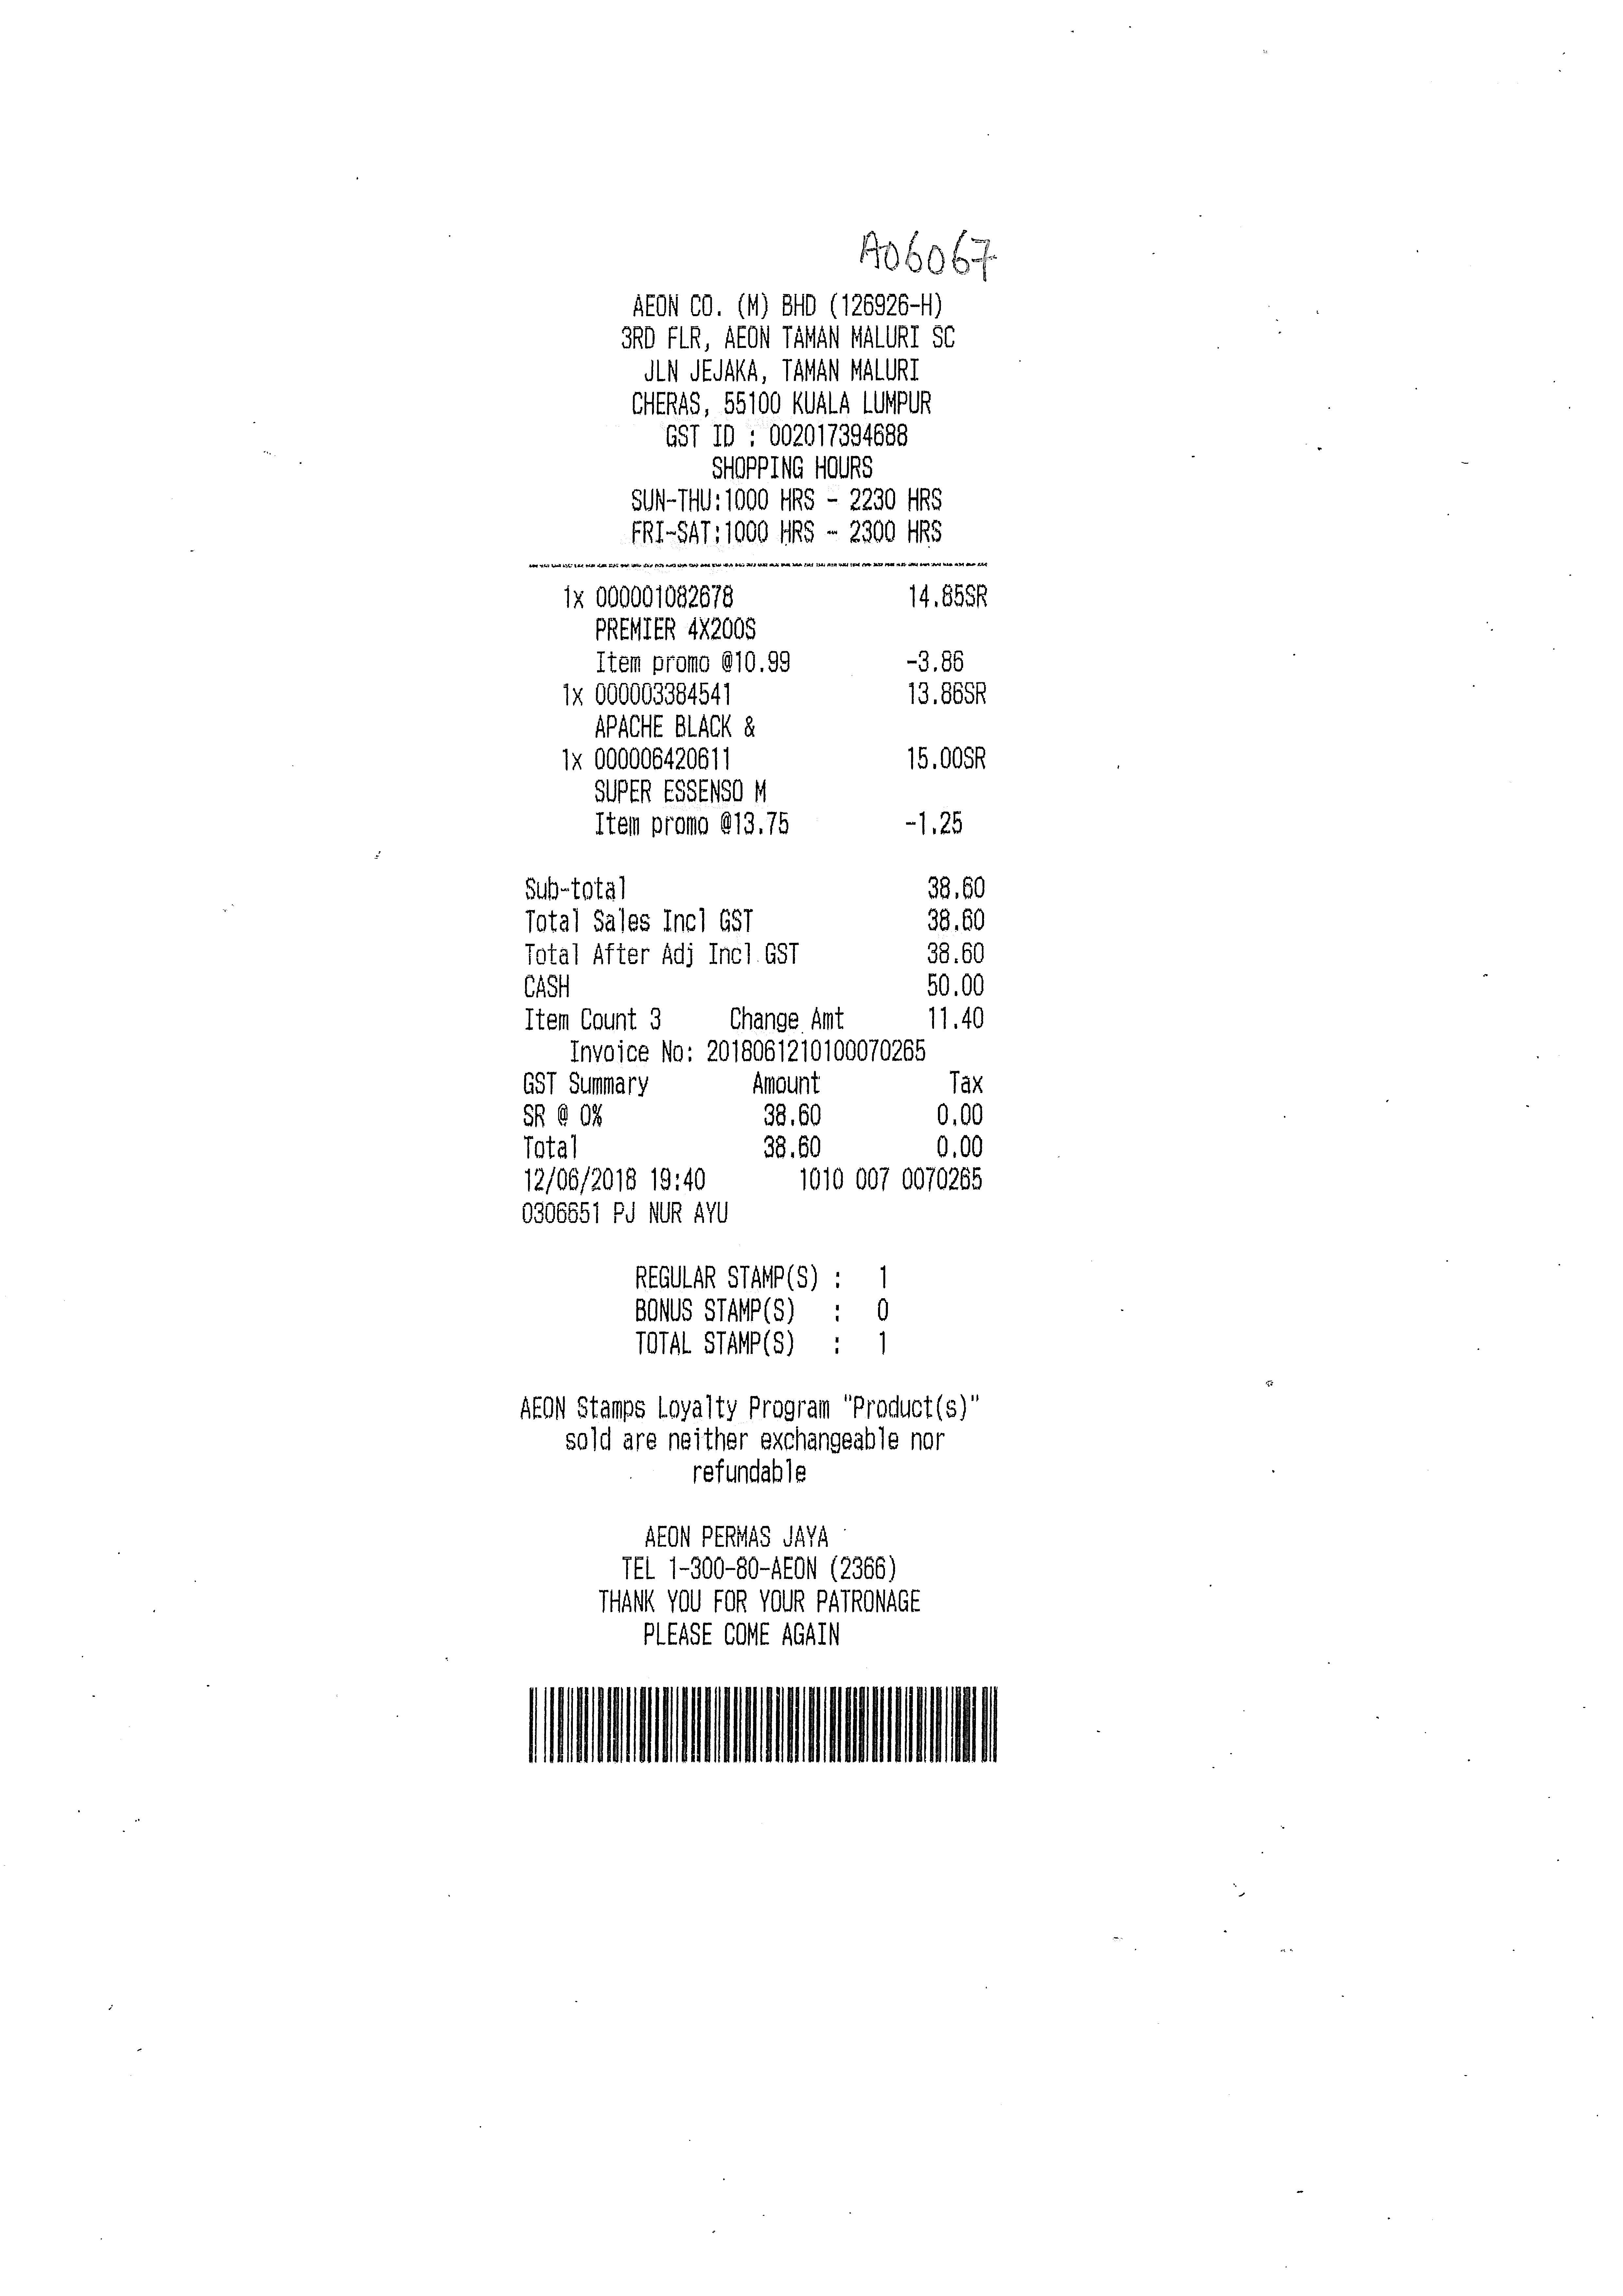
AEON CO. (M) BHD (126926-H)
3RD FLR, AEON TAMAN MALURI SC
JLN JEJAKA, TAMAN MALURI
CHERAS, 55100 KUALA LUMPUR
GST ID : 002017394688
SHOPPING HOURS
SUN-THU:1000 HRS - 2230 HRS
FRI-SAT:1000 HRS - 2300 HRS
1X 000001082678
PREMIER 4X200S
ITEM PROMO @10.99
1X 000003384541
APACHE BLACK &
1X 000006420611
SUPER ESSENSO M
ITEM PROMO @13.75
14.85SR
-3.86
13.86SR
15.00SR
-1.25
SUB-TOTAL
TOTAL SALES INCL GST
TOTAL AFTER ADJ INCL GST
CASH
ITEM COUNT 3
CHANGE AMT
INVOICE NO: 2018061210100070265
38.60
38.60
38.60
50.00
11.40
GST SUMMARY
AMOUNT
TAX
SR @ 0%
TOTAL
12/06/2018 19:40
0306651 PJ NUR AYU
38.60
38.60
0.00
0.00
1010 007 0070265
REGULAR STAMP(S)
BONUS STAMP(S)
TOTAL STAMP(S)
:
:
:
1
0
1
AEON STAMPS LOYALTY PROGRAM "PRODUCT(S)"
SOLD ARE NEITHER EXCHANGEABLE NOR
REFUNDABLE
AEON PERMAS JAYA
TEL 1-300-80-AEON (2366)
THANK YPU FOR YOUR PATRONAGE
PLEASE COME AGAIN